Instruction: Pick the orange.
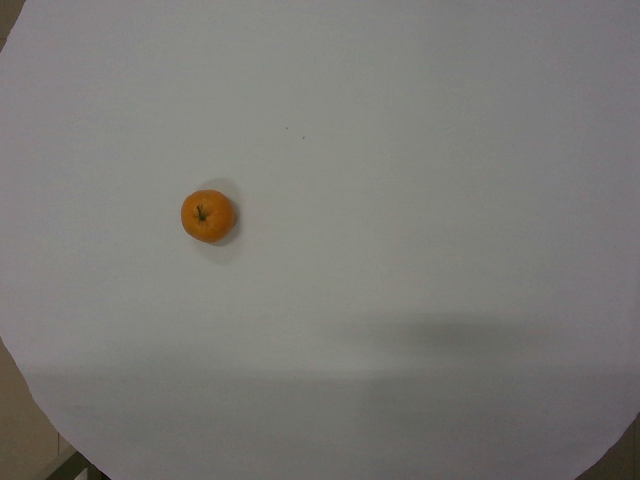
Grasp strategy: vertical